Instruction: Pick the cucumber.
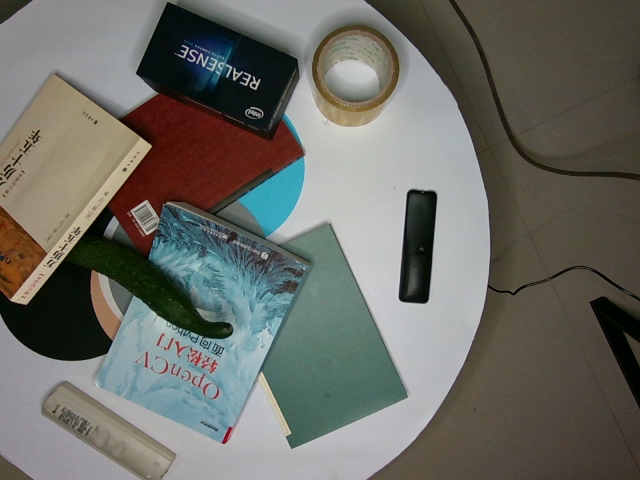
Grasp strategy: vertical